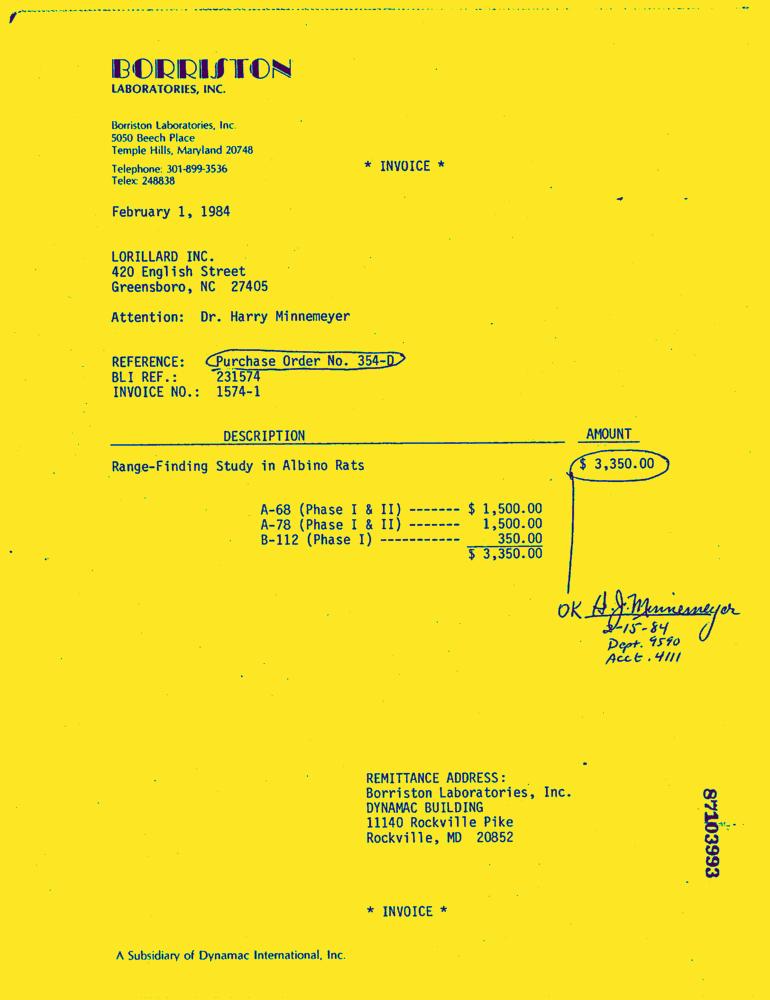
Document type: Invoice-Doc